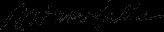
Signature of: bowman h mccalla